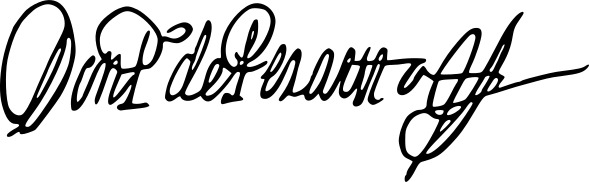
Signature of: pedro de peralta